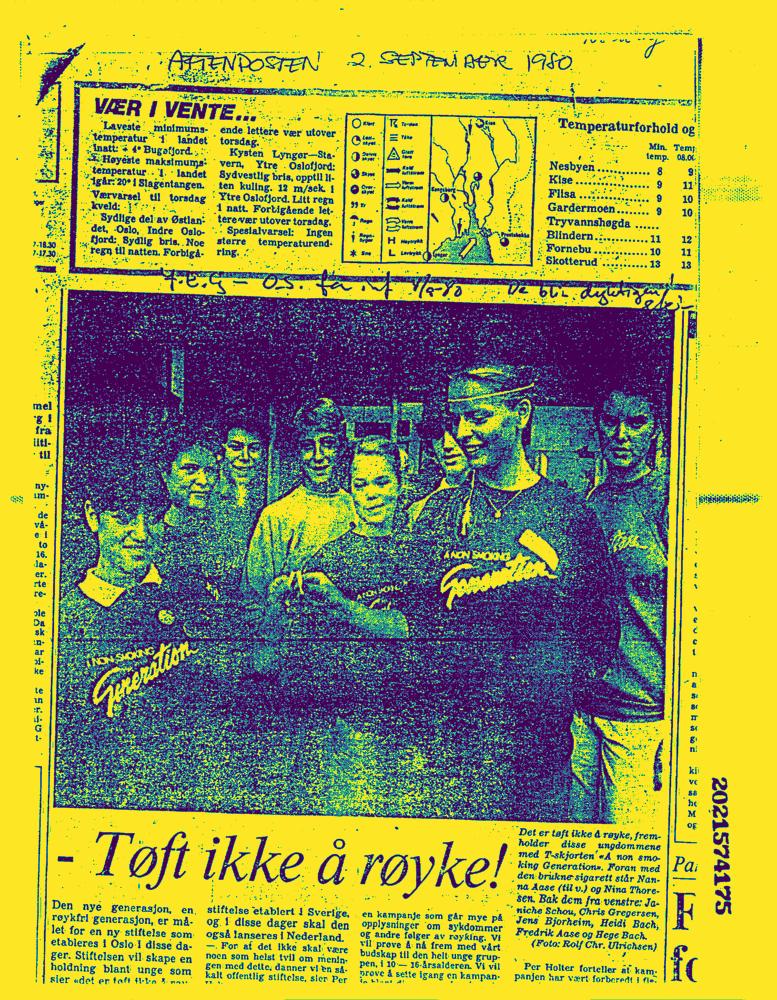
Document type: News-Article